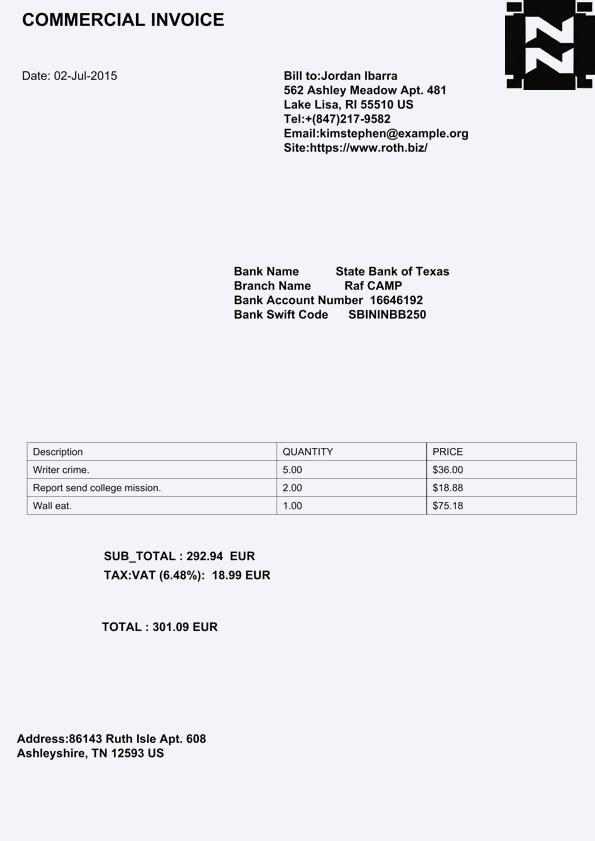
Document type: Invoice